Question: Describe the condition in detail:
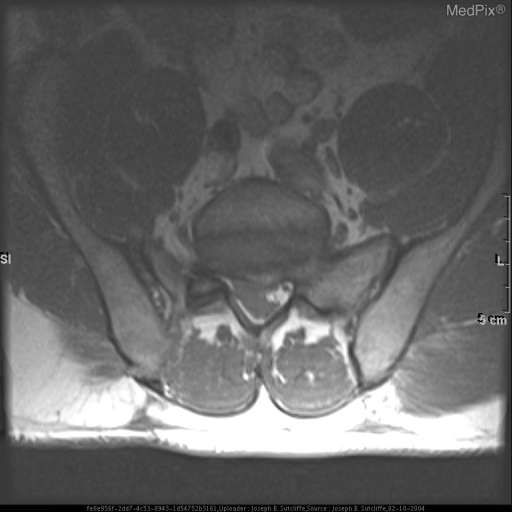
Answer: The disease is discussed as: Degenerative disk disease may be accompanied by disk herniation.
Disk herniations may occur in the cervical, thoracic, or lumbar spine. Lower lumbar disk herniation is a particularly common clinical problem. Herniation is a localized displacement of disk material through a defect or tear in the annulus fibrosis. The protruding or extruded material is typically comprised of nucleus pulposus but may also include annular tissue, fragmented bone, or cartilage. Disk herniations can cause localized pain arising from nerve endings in the annular fibers at the location of the herniation. Disk herniations also commonly cause radicular symptoms due to compression of spinal nerve roots exiting the neuroforamen at the level of the herniation or by compression of nerve roots traversing the spinal canal to exit at lower levels. Myelopathic symptoms occur if the herniated disk material compresses the spinal cord sufficiently to interfere with normal cord function.

The disk space is defined cranio-caudally by the vertebral body endplates and peripherally by the outer edges of the vertebral body ring apophyses (excluding osteophytes). In the axial plane, a "localized" disk herniation is limited to 25% or less of the disk circumference. "Broad based" refers to disk herniations between 25% to 50% of the disk circcumference. "Concentric broad based disk bulge" refers to a concentric bulge of the disk occupying greater than 50% of the disk circumference. Herniations may be described as "protusions" or "extrusions." Protusion implies that the widest dimension of the protruded material is less than the width of the separation in the annular fibers at the neck of the protusion. Extrusion implies that the widest dimension of extruded material exceeds the width of the annular fiber tear at the neck of the protusion. A "sequestered disk" is a free fragment of extruded disk material which is no longer in continuity with the disk material within the disk space. A free fragment can migrate to any location and lodge above or below the disk space and in rare instances can transgress the dura and lie intradurally.

The diagnosis of disk herniation can be made by MR or CT. On MR the presence of disk material may be seen extending beyond the confines of the disk space. The disk material may be seen circumferentially bulging or focally protruding or extruding and compressing the thecal sac or nerve roots. This can be demonstrated in the axial or sagittal planes, and, if detected, should be confirmed in the other plane.  In general, the herniated disk material should have similar intensity or density to the parent disk. On MR, this is not always the case, depending on the state of hydration of the parent disk and the fragment and the particular pulse sequence used. [1]

Treatment of disk herniation depends upon the level of the herniation, the severity of the herniation, and the nature of the symptoms it produces. Treatment ranges from very conservative therapies (e.g. bedrest, NSAIDs, analgesics, physical therapy) to minimally invasive therapies (e.g. steroid/analgesic epidural injections) to fully invasive surgical procedures (e.g. laminectomy, discectomy, vertebral body fusions.) Surgical interventions are typically reserved for patients who have failed conservative treatment, who have intractable pain, or who have significant neurological symptoms resulting directly from the herniation.